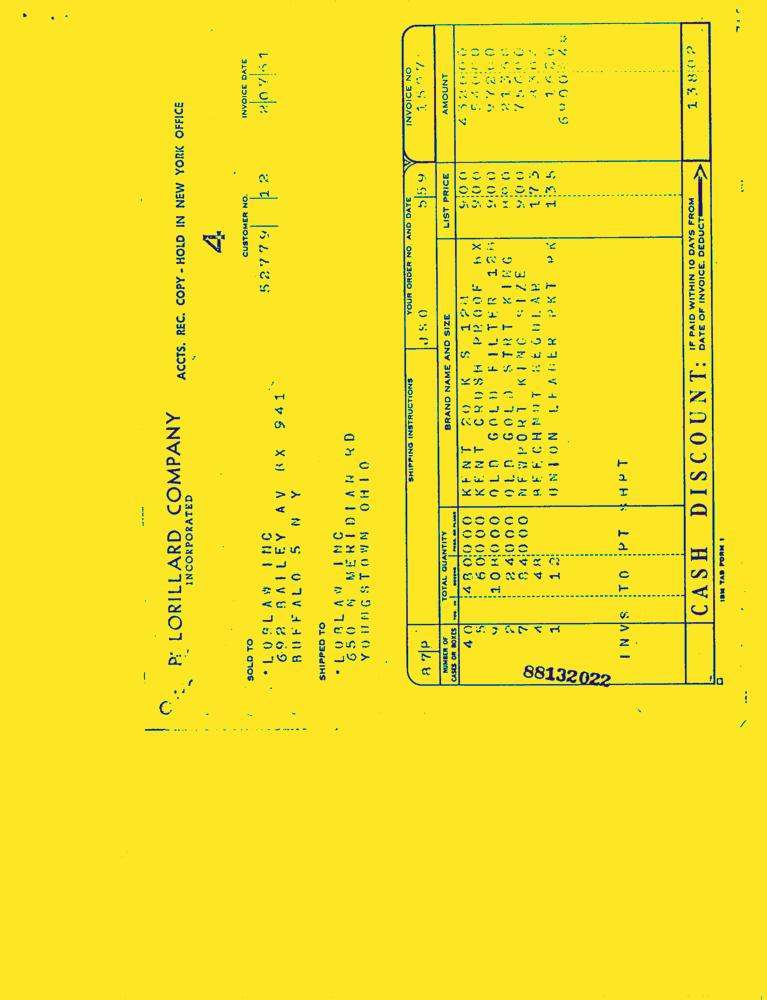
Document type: Invoice-Doc